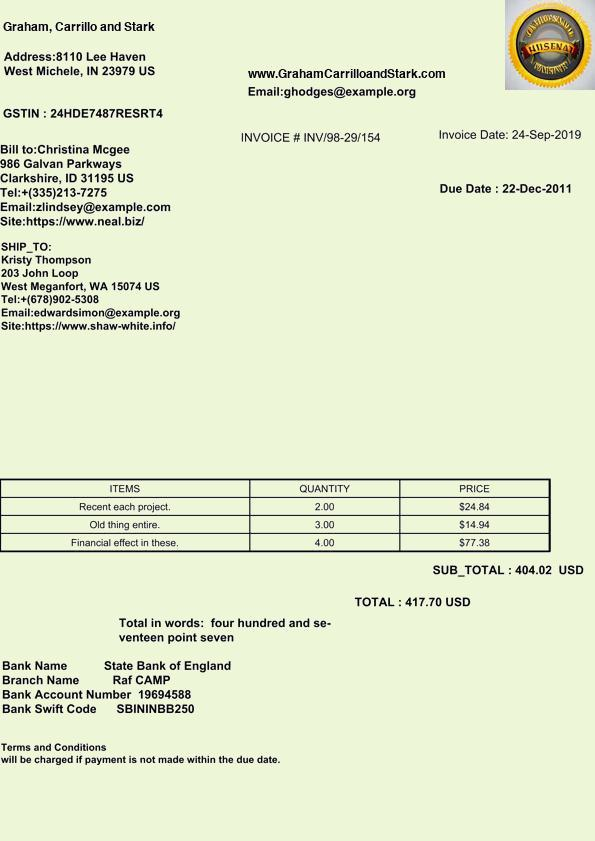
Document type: Invoice